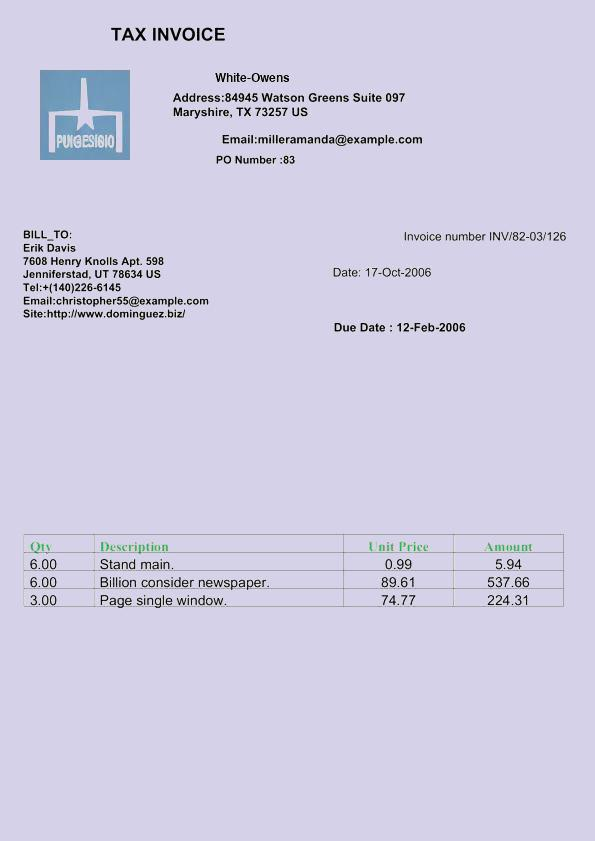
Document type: Invoice